Question: What is the potential diagnosis?
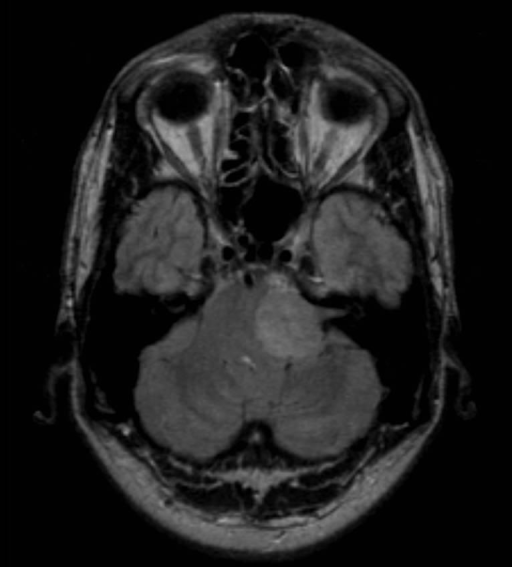
Answer: The possible diagnosis includes Vestibular (Acoustic) Schwannoma
Meningioma.